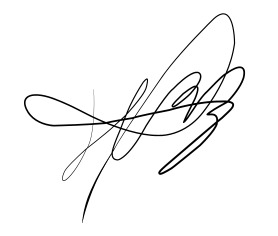
Signature of: juan carlos pinzón bueno